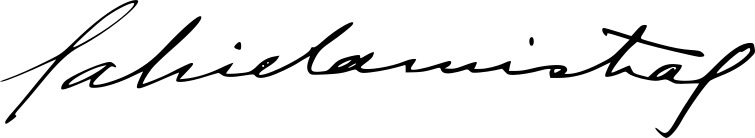
Signature of: gabriela mistral